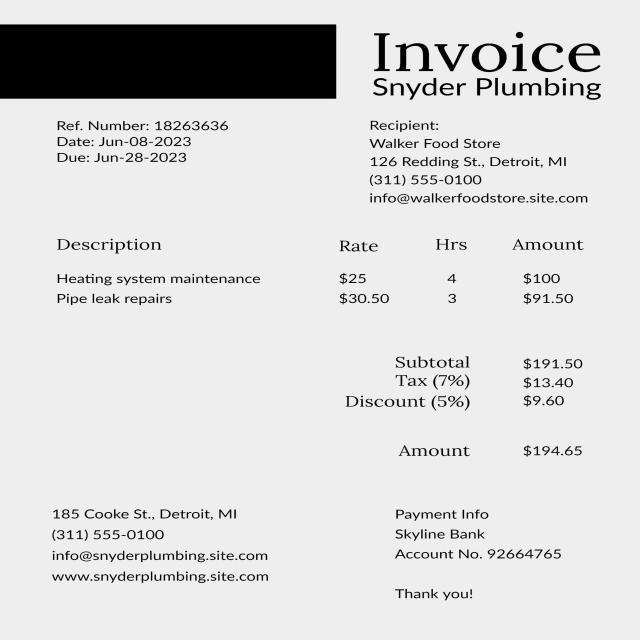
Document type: Invoice